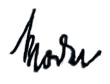
Signature of: walter model